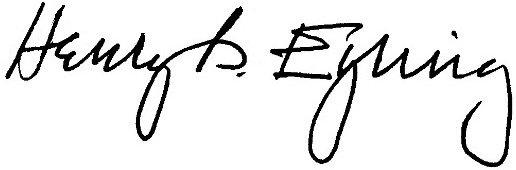
Signature of: henry b eyring